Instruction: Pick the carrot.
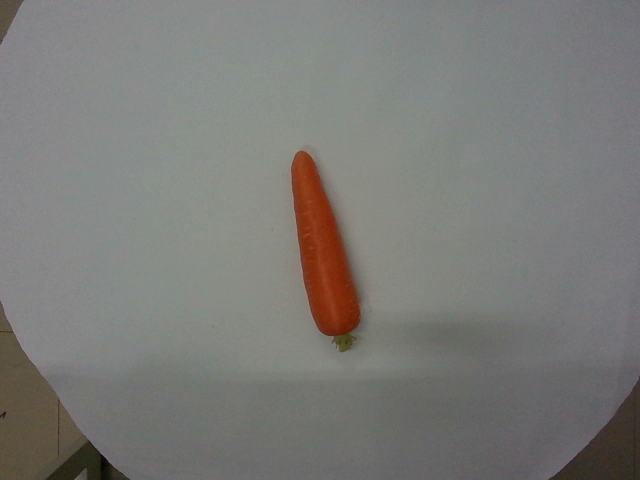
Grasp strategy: vertical